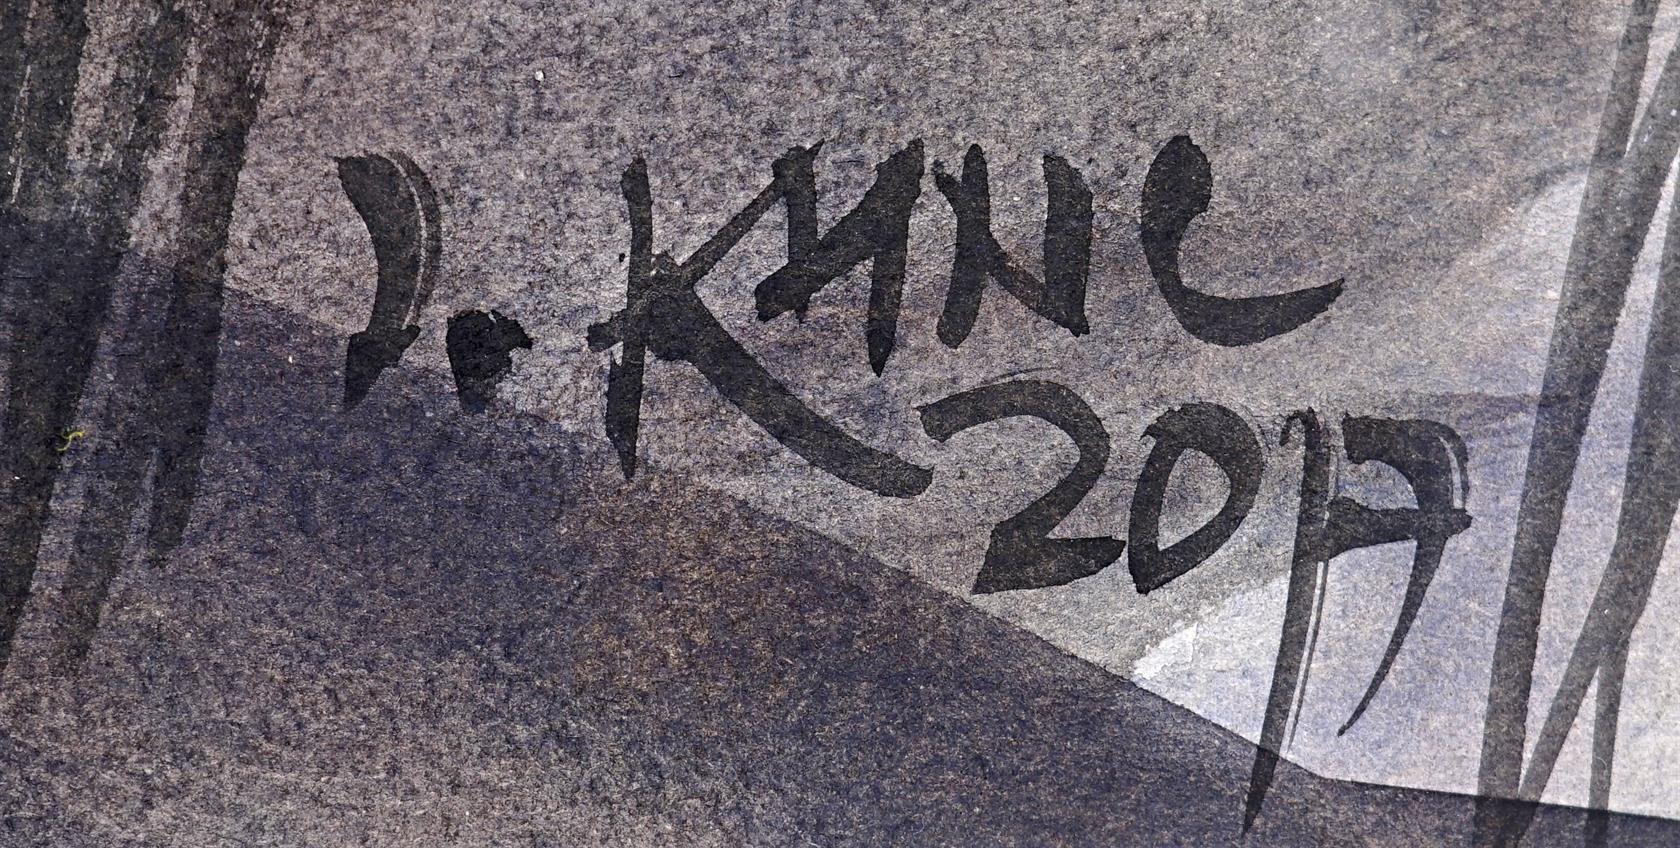
Signature of: ludvík kunc